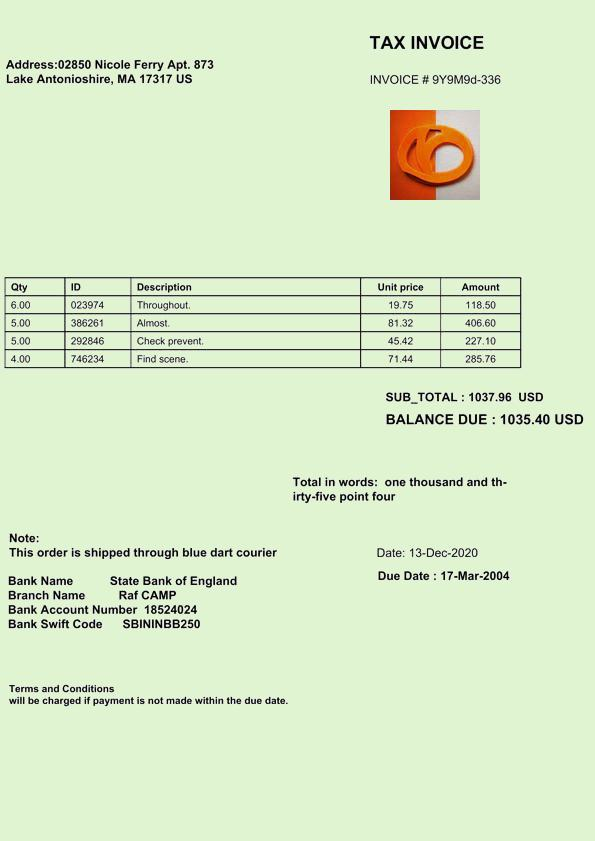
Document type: Invoice